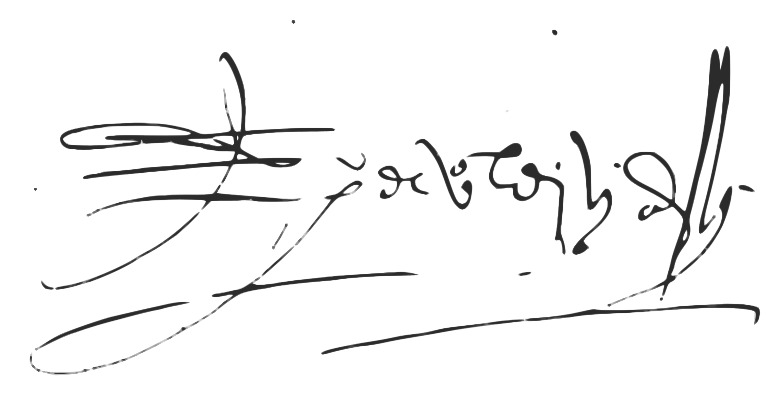
Signature of: pedro de valdivia